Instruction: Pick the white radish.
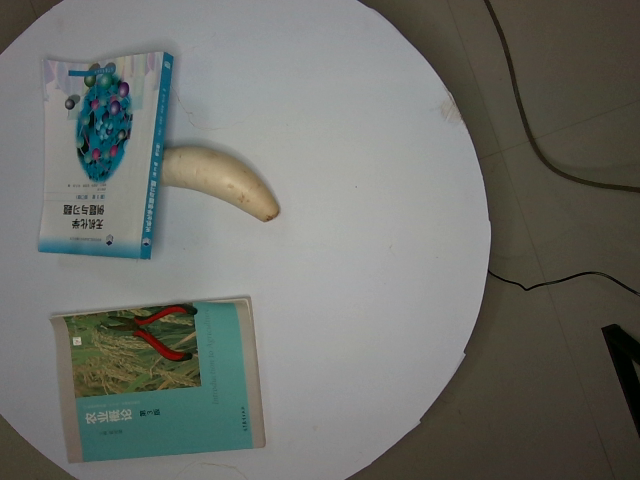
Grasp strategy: vertical